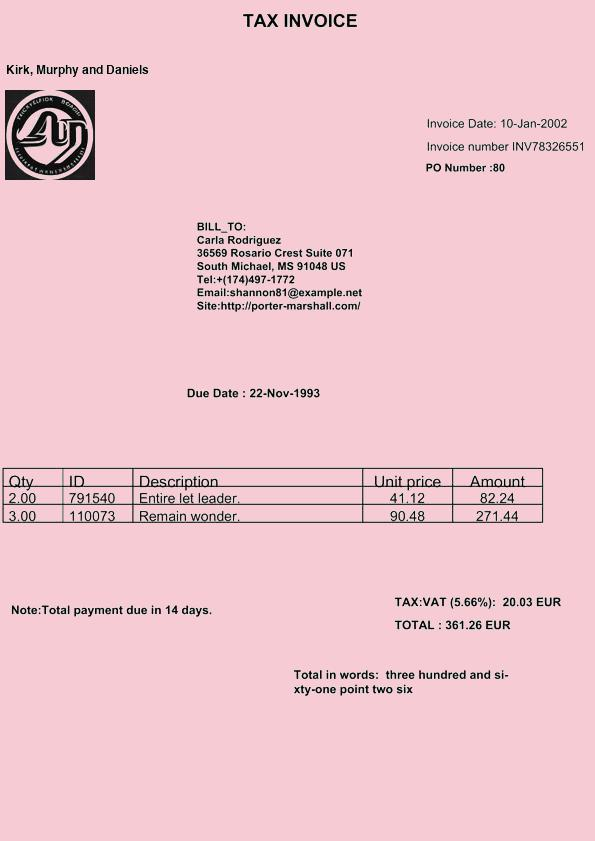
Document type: Invoice